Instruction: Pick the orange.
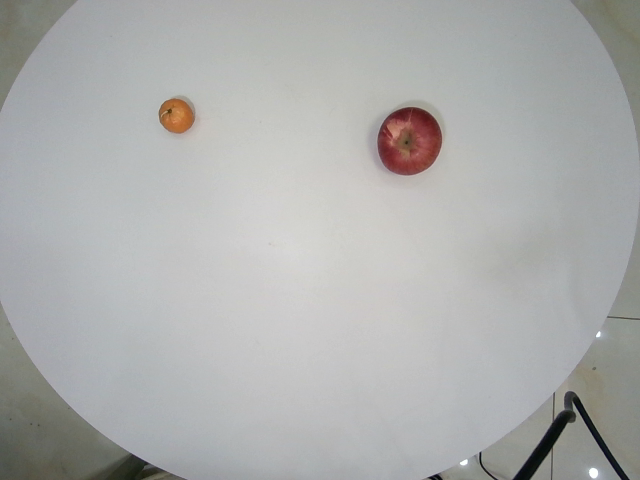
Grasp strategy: vertical